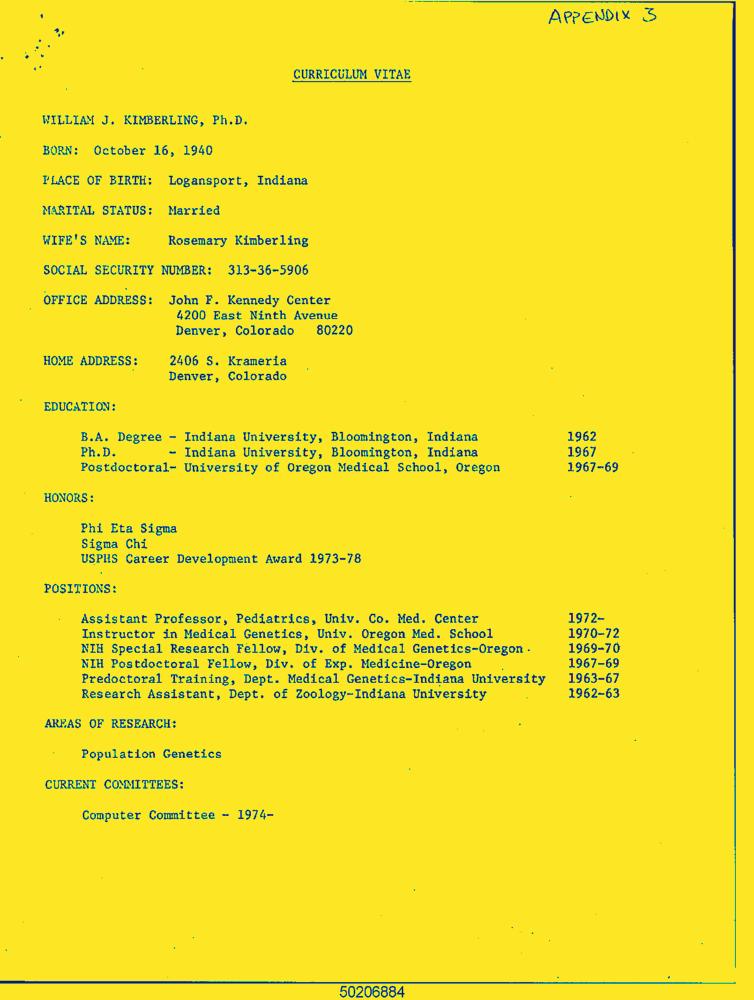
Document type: Resume-Doc